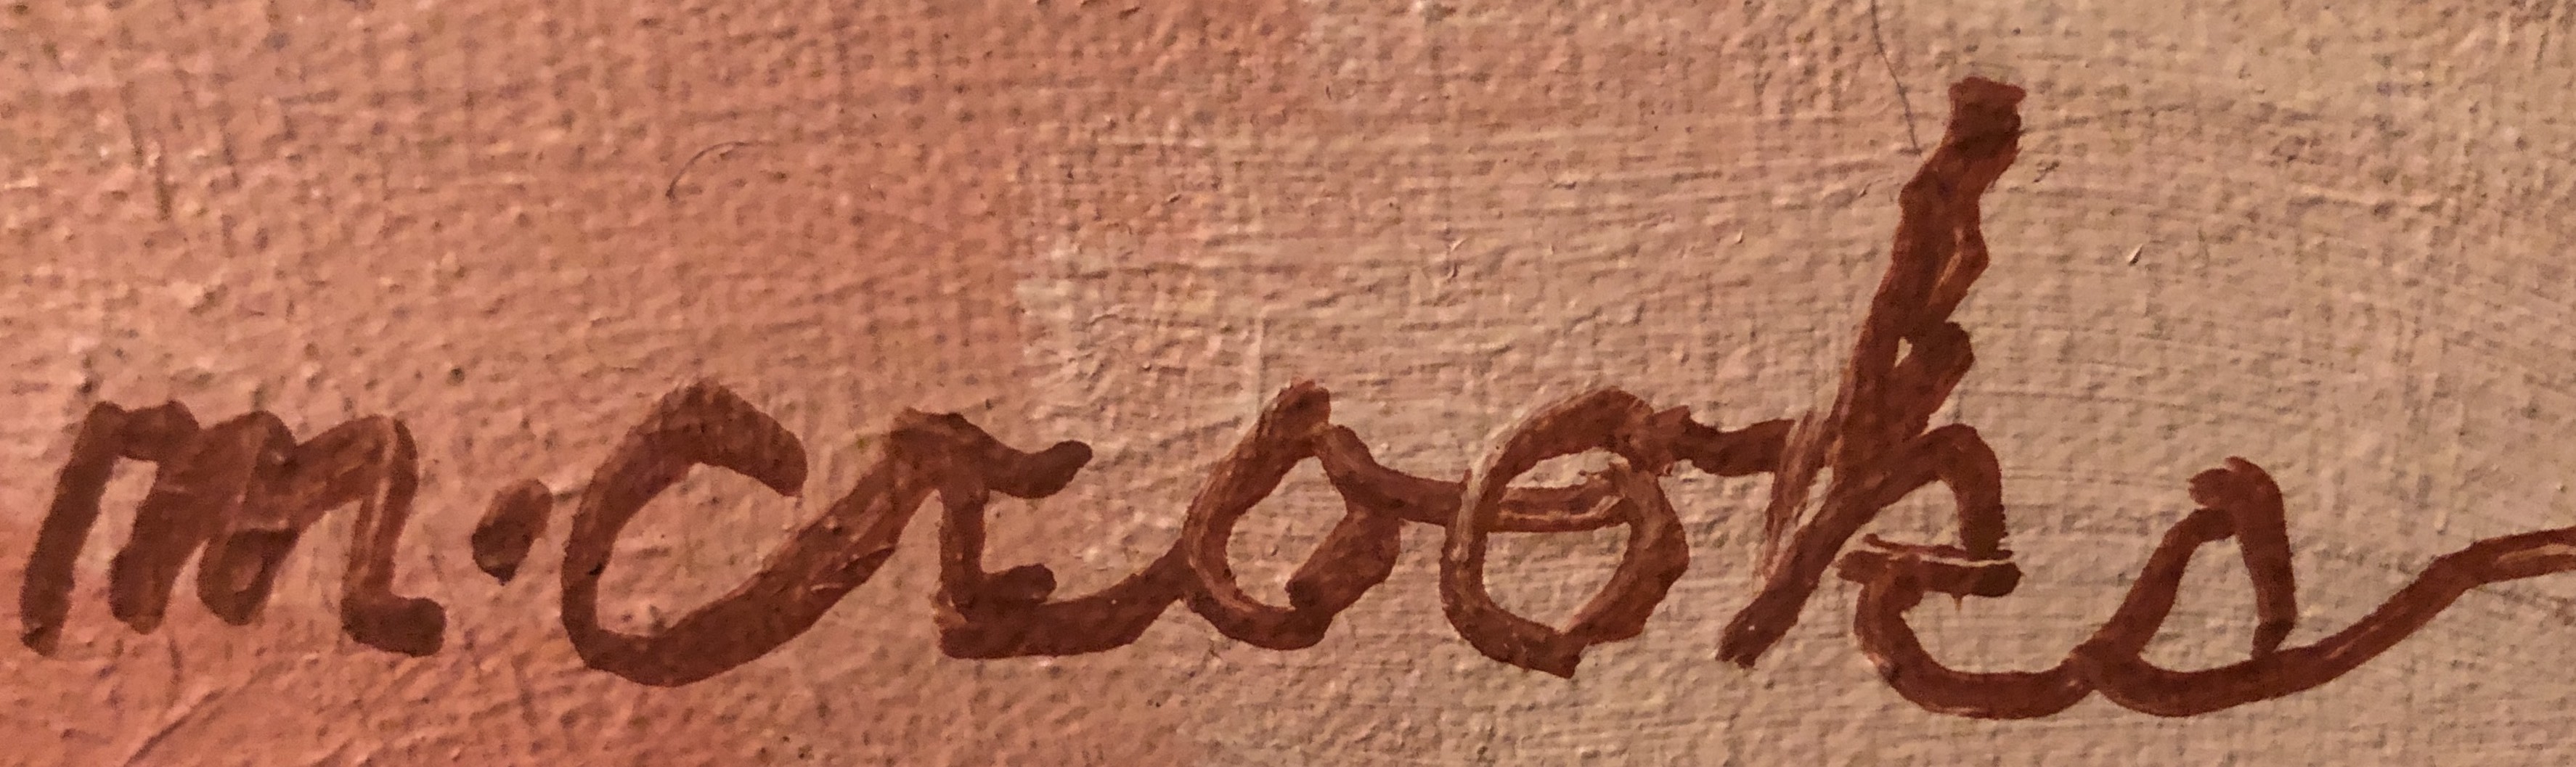
Signature of: mildred lucile crooks